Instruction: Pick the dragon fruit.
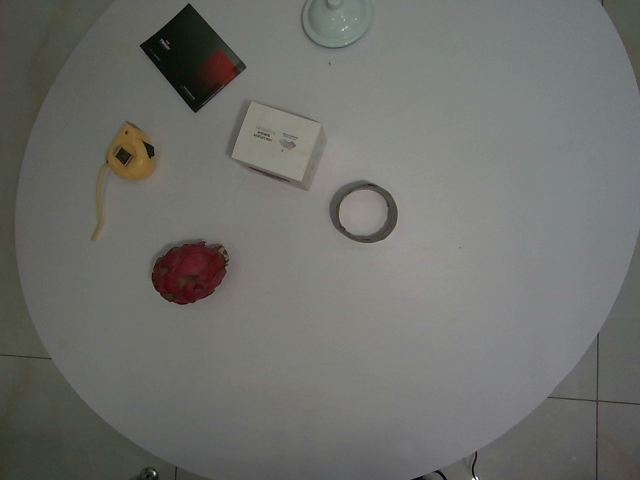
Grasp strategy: vertical